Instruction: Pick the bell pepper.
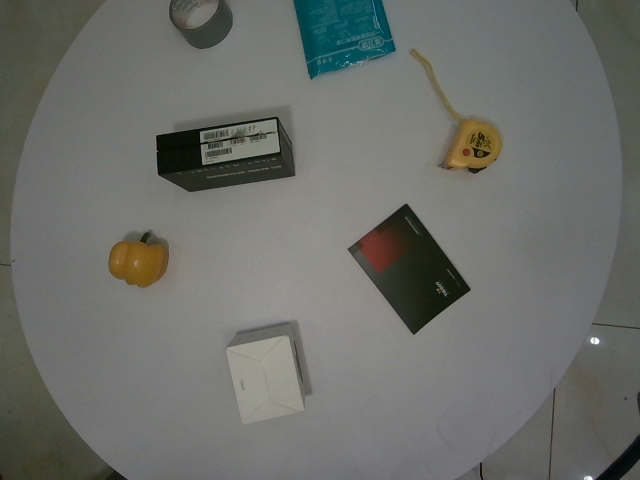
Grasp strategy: vertical